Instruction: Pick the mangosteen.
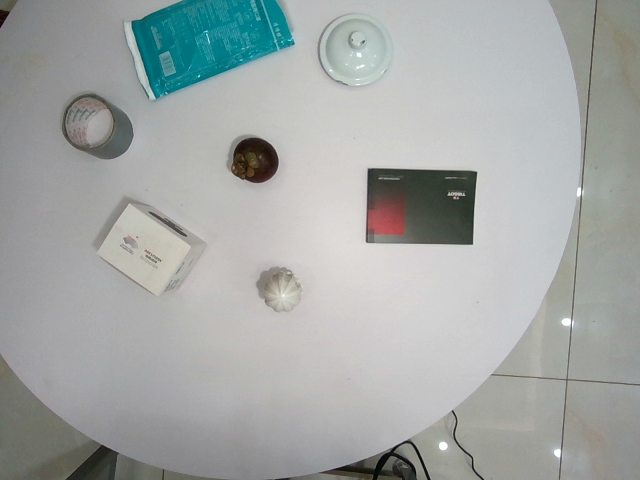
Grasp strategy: vertical